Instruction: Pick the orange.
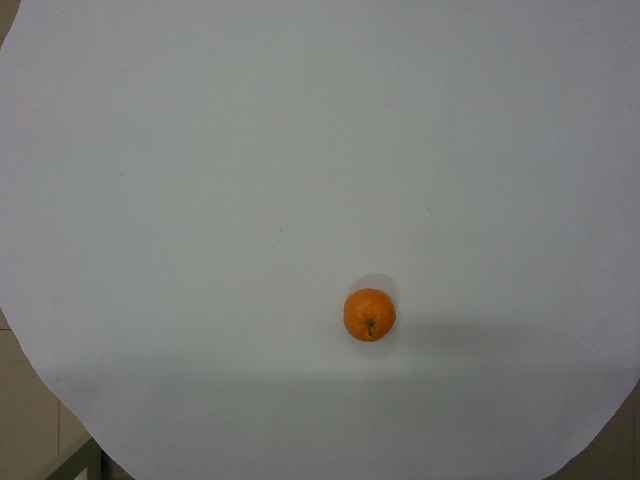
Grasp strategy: vertical